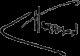
Signature of: charles harrison